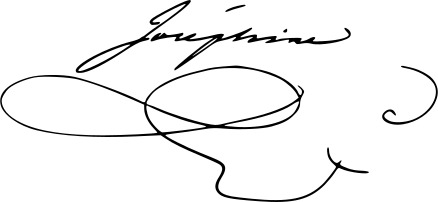
Signature of: josephine of leuchtenberg